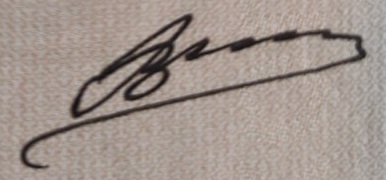
Signature of: valentin vinogradov